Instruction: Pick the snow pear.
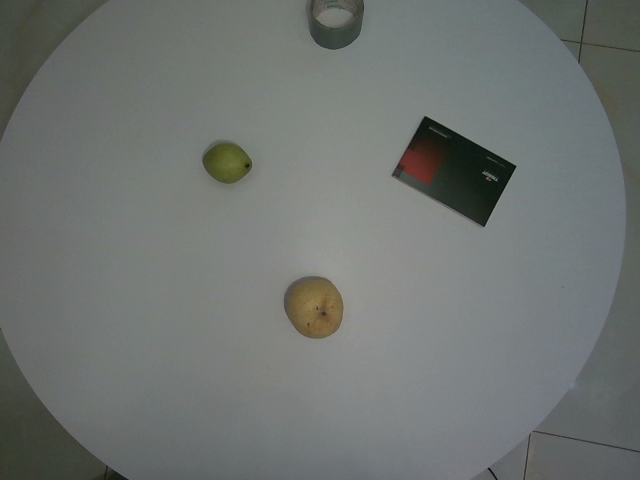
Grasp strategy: vertical